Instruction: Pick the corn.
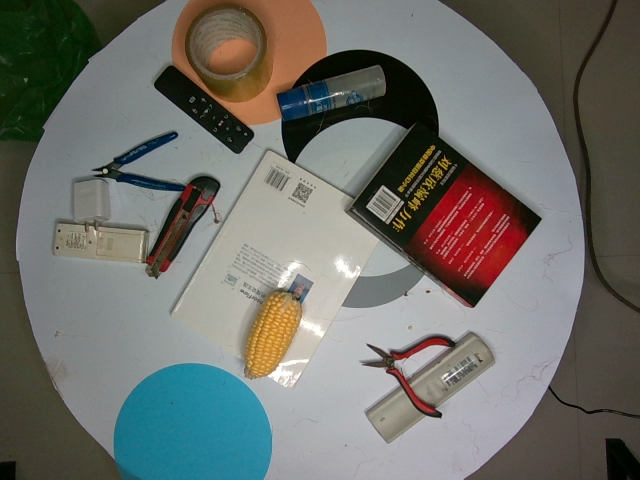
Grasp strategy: vertical